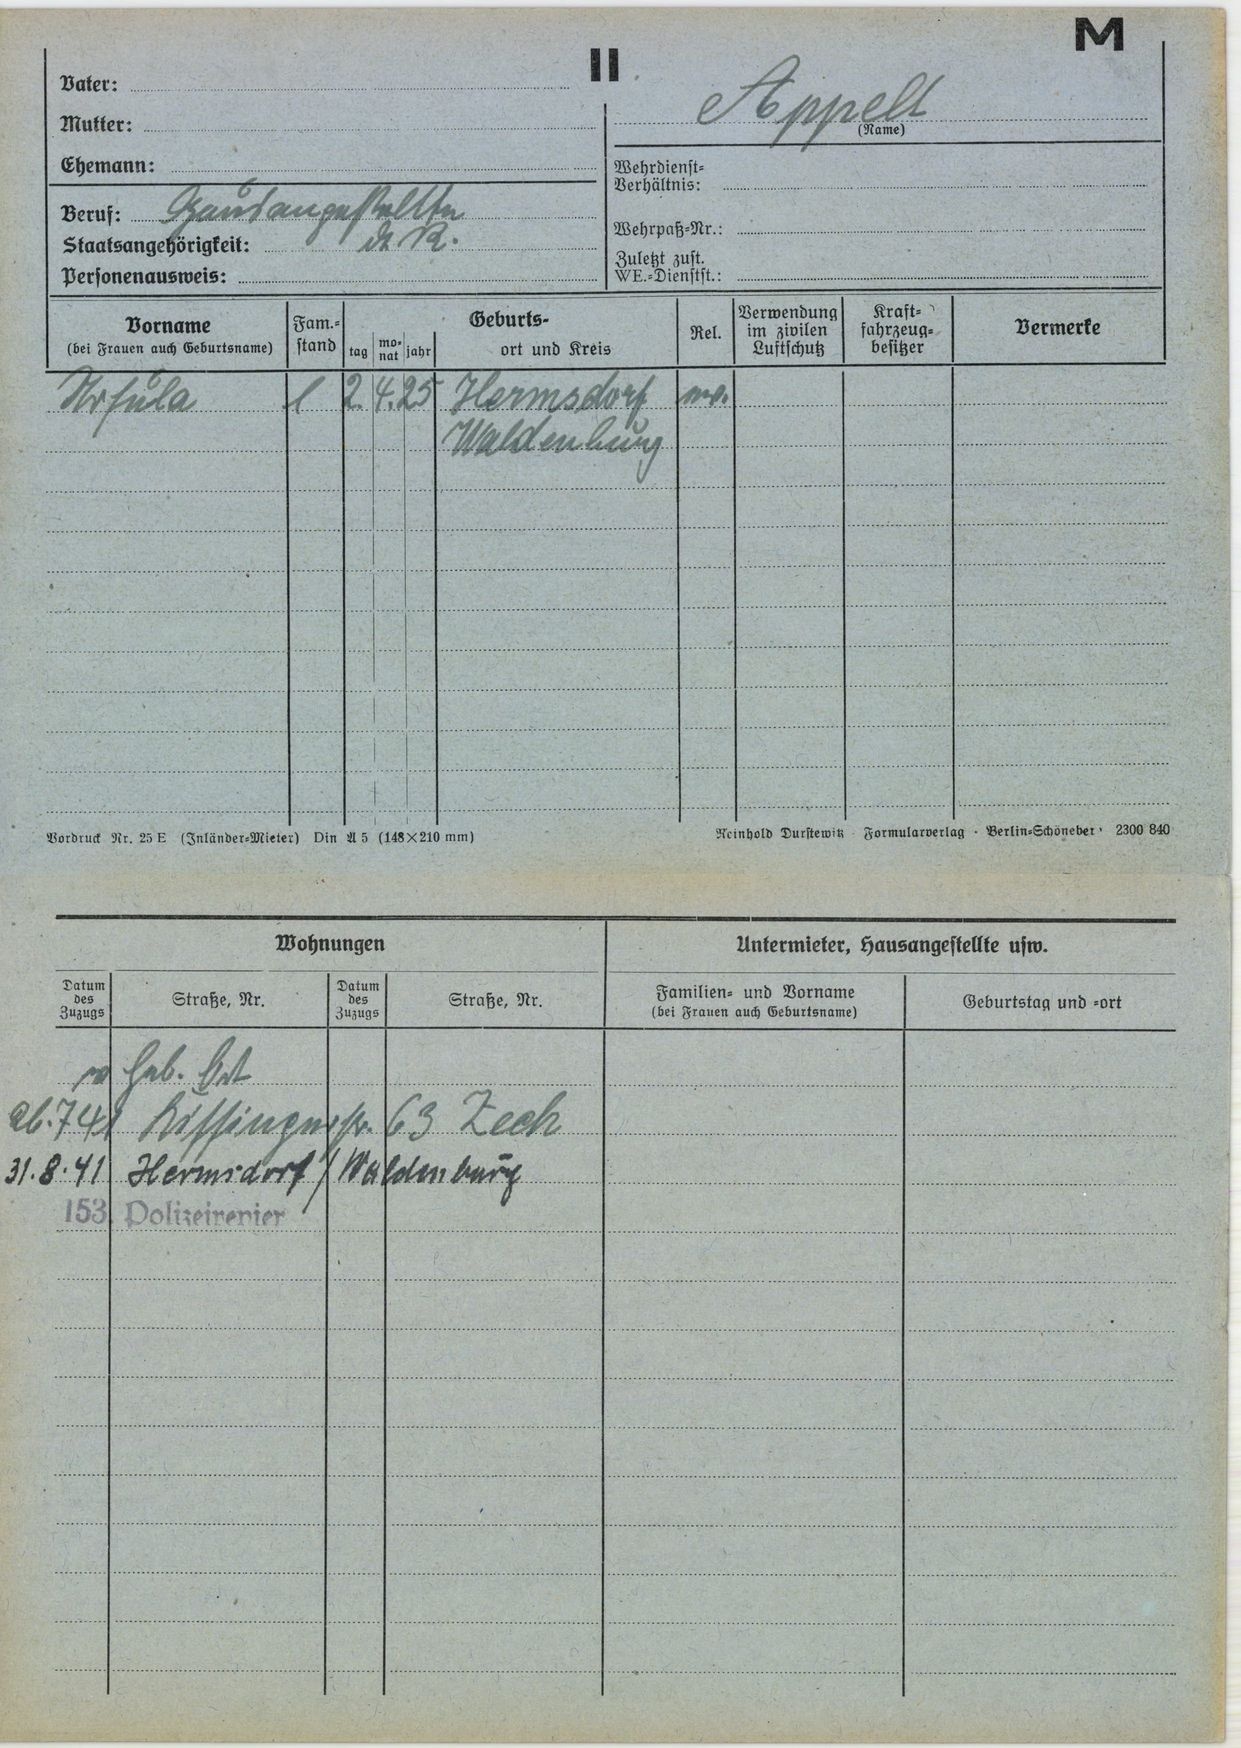
Appelt